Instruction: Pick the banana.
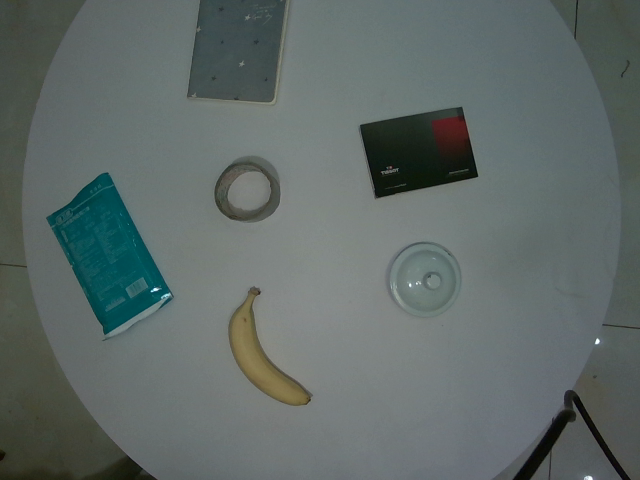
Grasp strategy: vertical